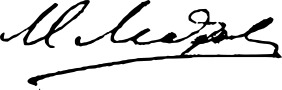
Signature of: milan matov